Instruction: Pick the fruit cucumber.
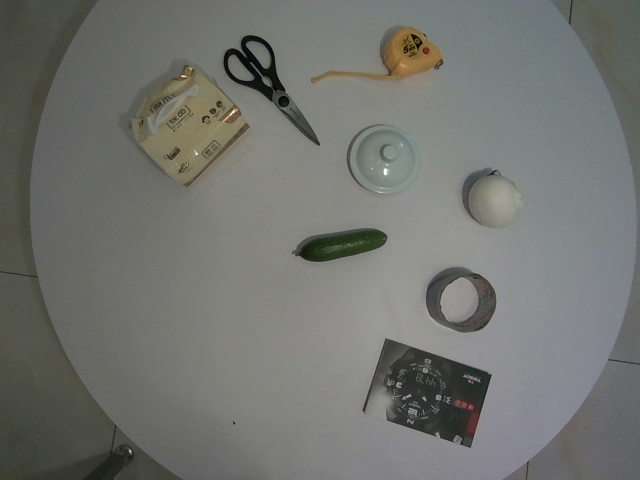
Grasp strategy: vertical